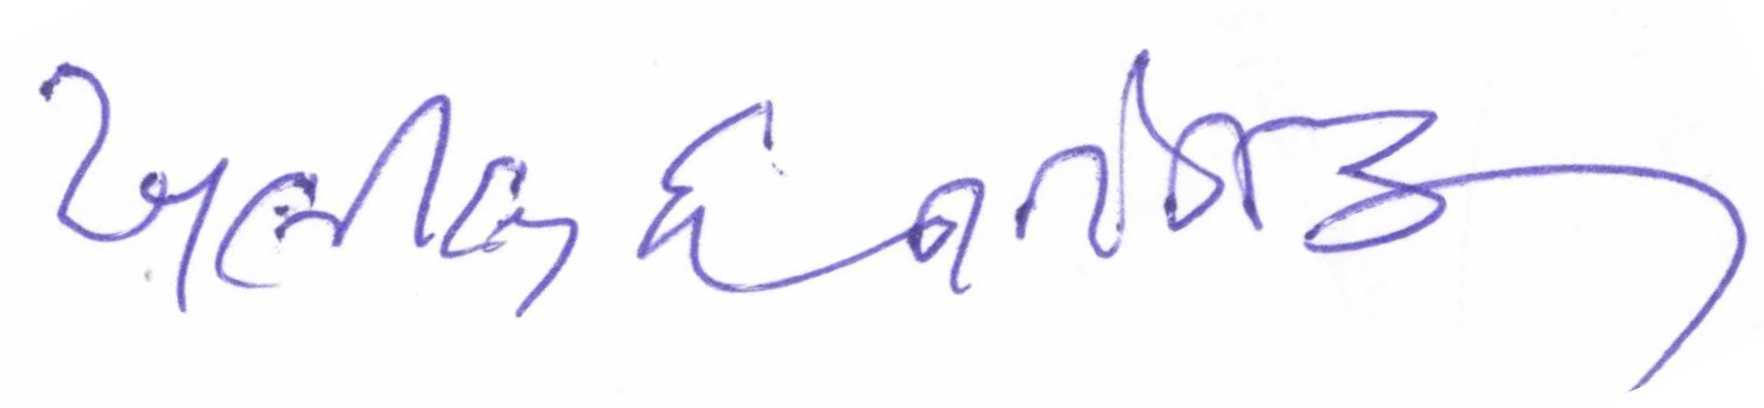
Signature of: khalil dhantejvi